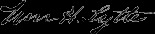
Signature of: william haines lytle